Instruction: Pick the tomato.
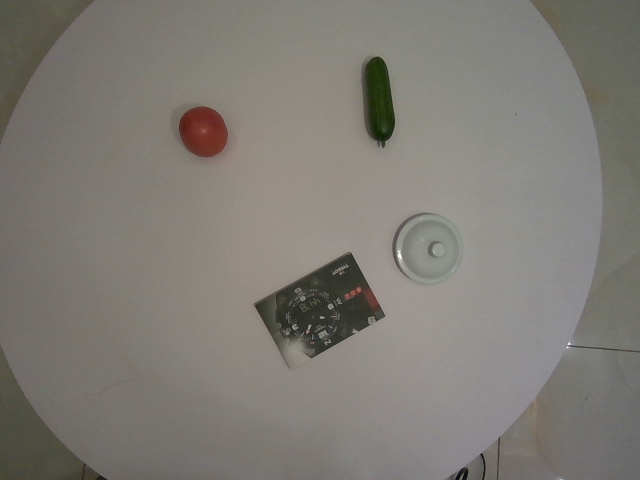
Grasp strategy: vertical